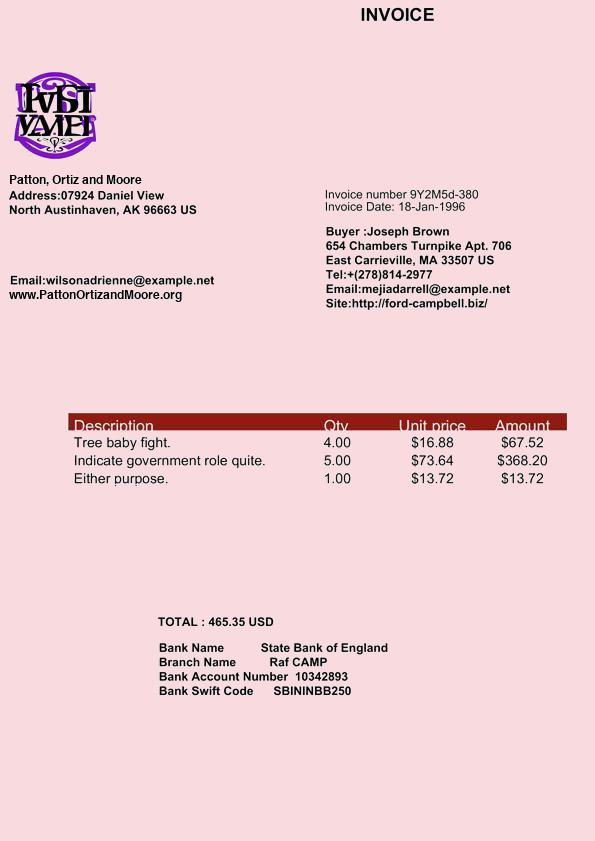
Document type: Invoice